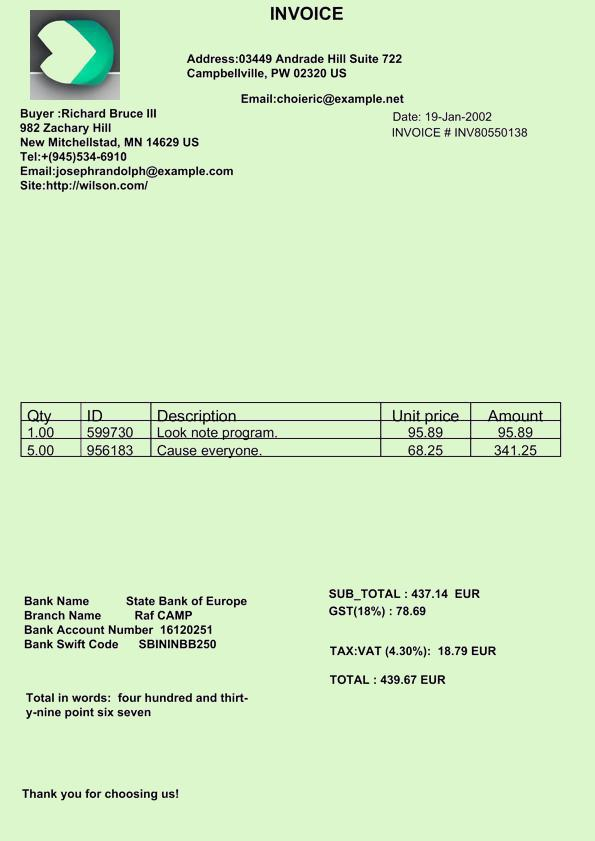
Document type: Invoice